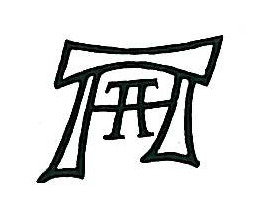
Signature of: albrecht altdorfer